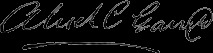
Signature of: alexander charles garrett